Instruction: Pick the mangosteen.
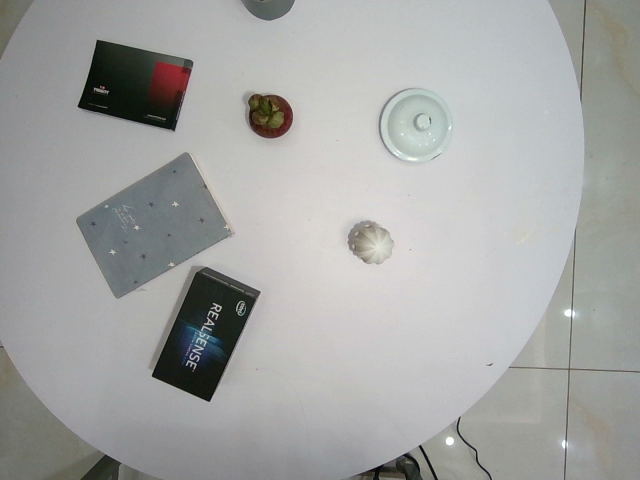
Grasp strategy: vertical